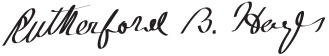
Signature of: rutherford b hayes